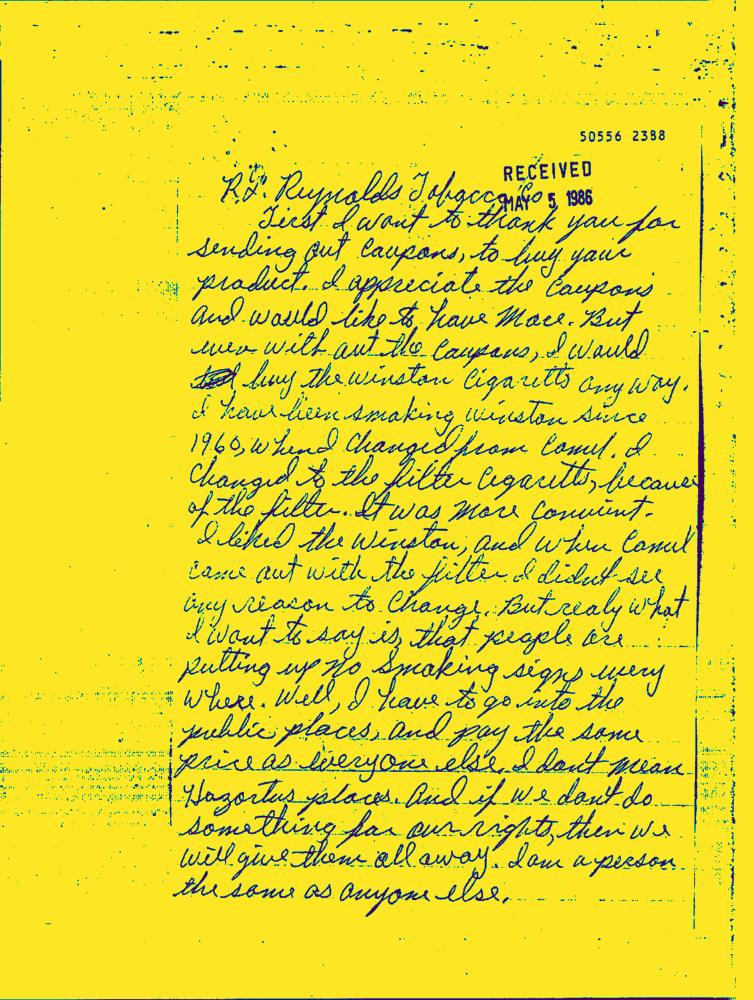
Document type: Hand-Written